Identify and extract the amount in words, amount in numbers, payee name, cheque date, and bank name from the image.
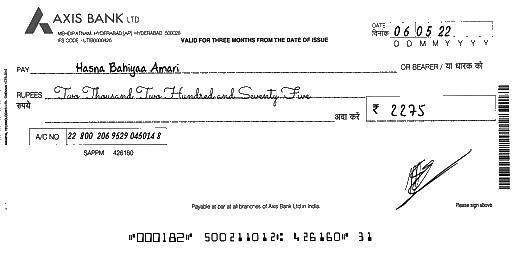
amt_in_words: Two Thousand Two Hundred and Seventy Five
amt_in_figures: 2275
payee_name: Hasna Bahiyaa Amari
bank_name: AXIS BANK
cheque_date: 06/05/22